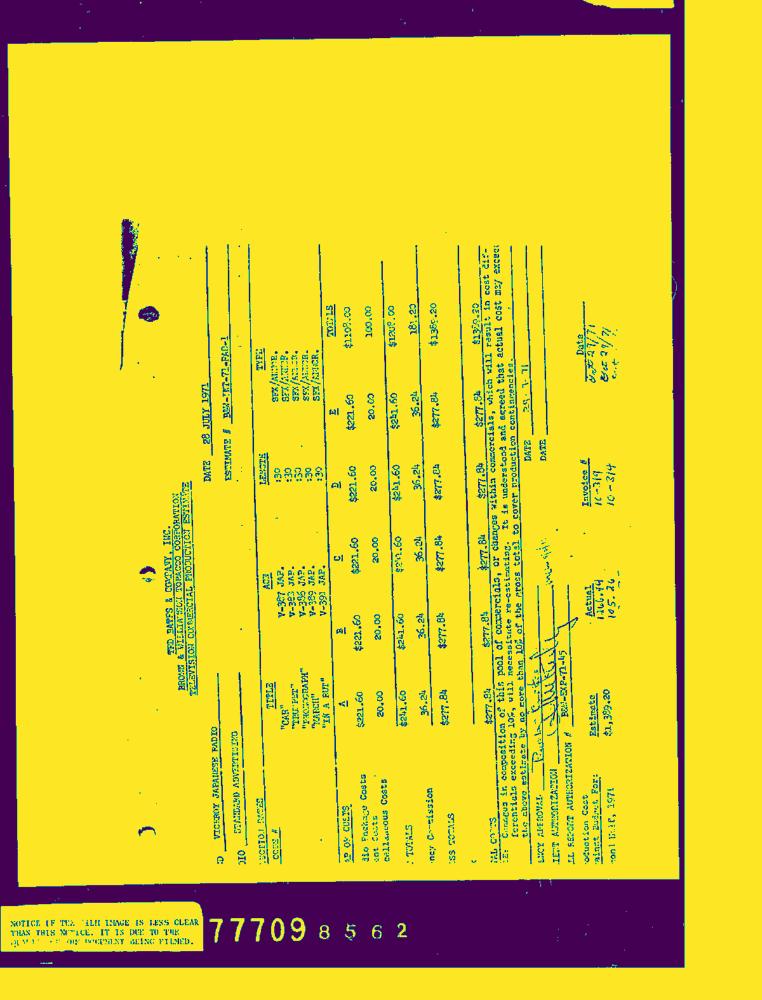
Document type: Invoice-Doc